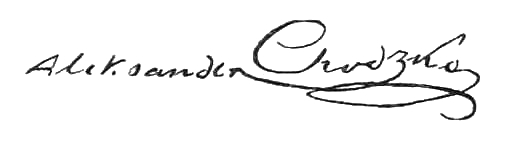
Signature of: q56705